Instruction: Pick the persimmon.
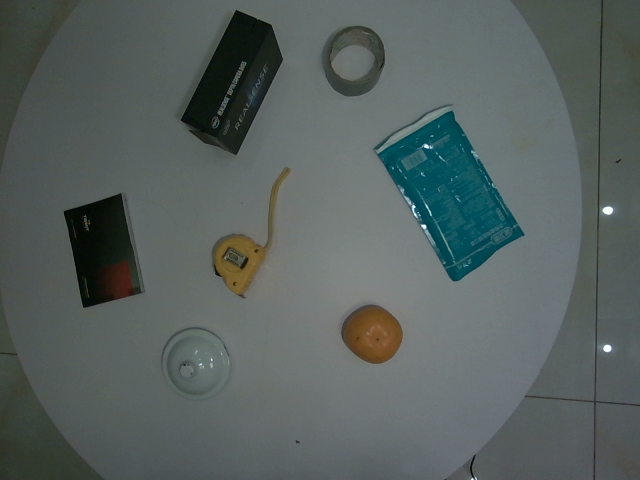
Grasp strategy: vertical